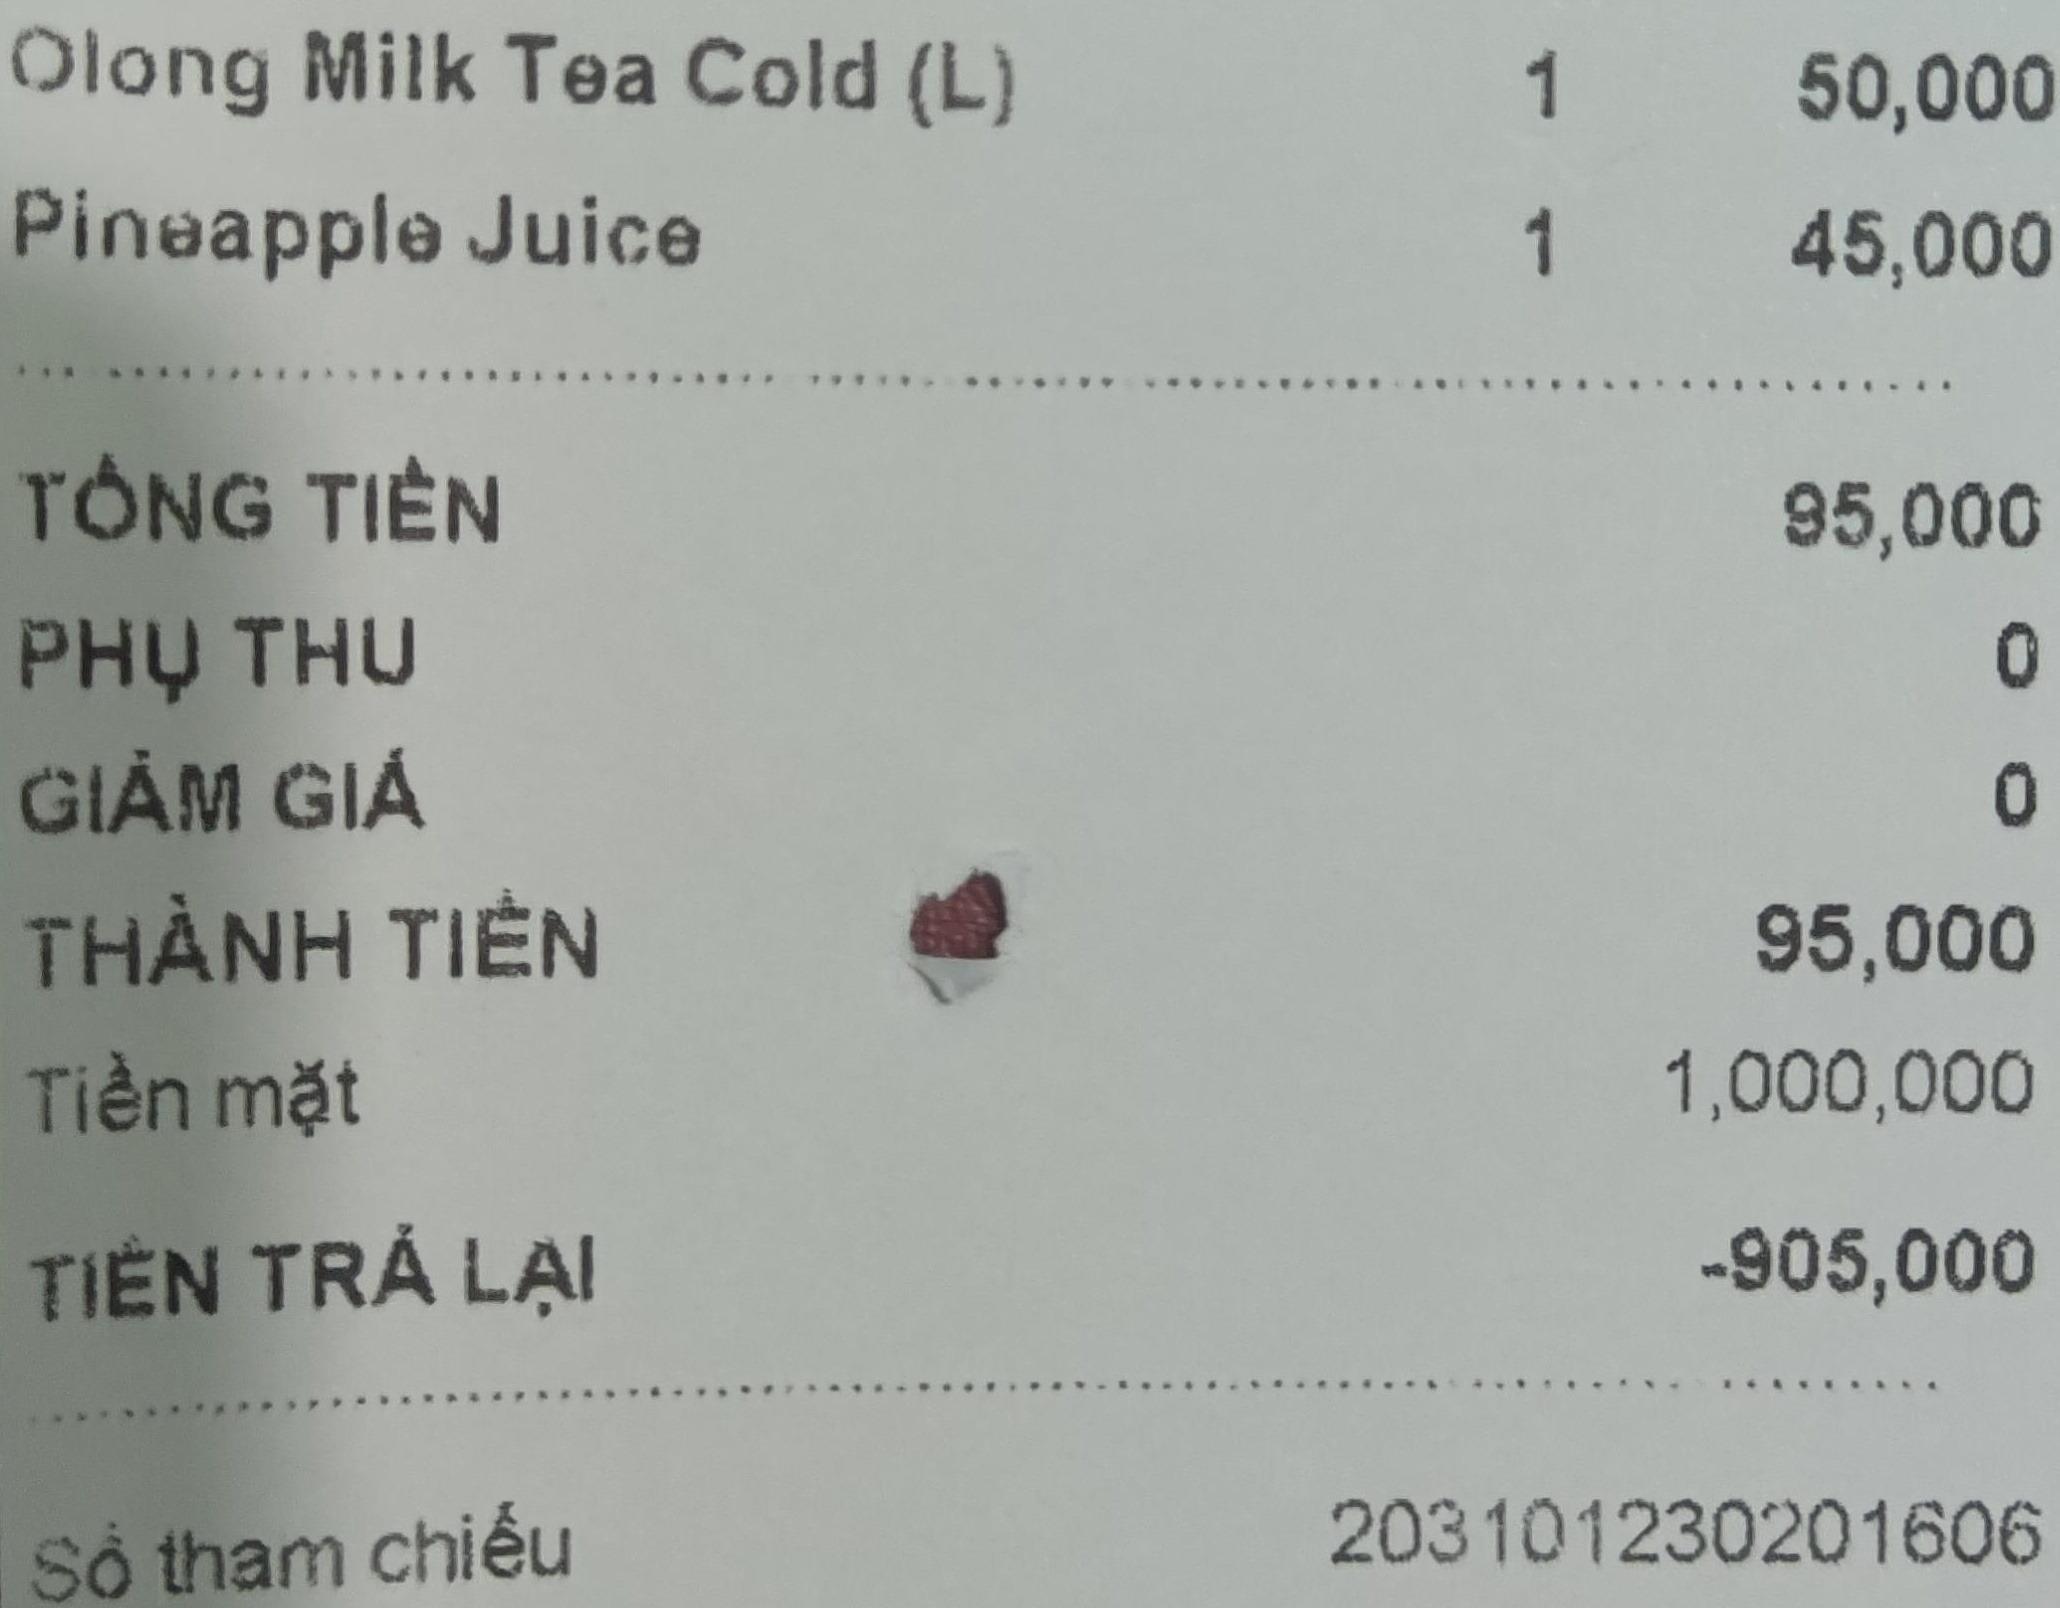
<table>
<tr>
<td>Olong Milk Tea Cold (L)</td>
<td>1</td>
<td>50,000</td>
</tr>
<tr>
<td>Pineapple Juice</td>
<td>1</td>
<td>45,000</td>
</tr>
</table>

TỔNG TIỀN 95,000
PHỤ THU 0
GIẢM GIÁ 0
THÀNH TIỀN 95,000
Tiền mặt 1,000,000
TIỀN TRẢ LẠI -905,000

Số tham chiếu 203101230201606